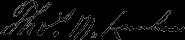
Signature of: thomas mathias lenihan